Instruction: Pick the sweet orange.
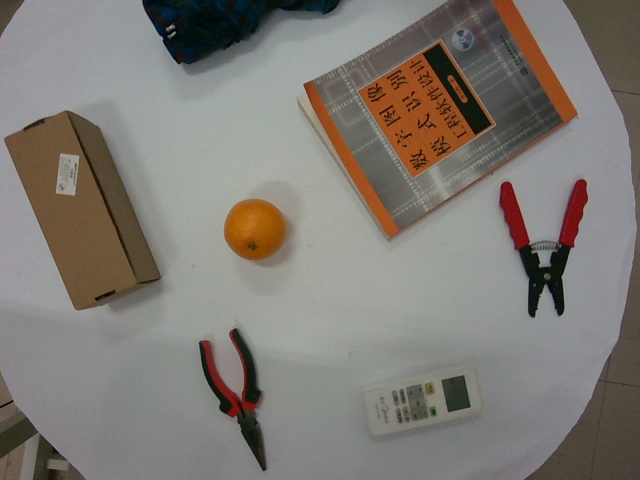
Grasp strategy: vertical